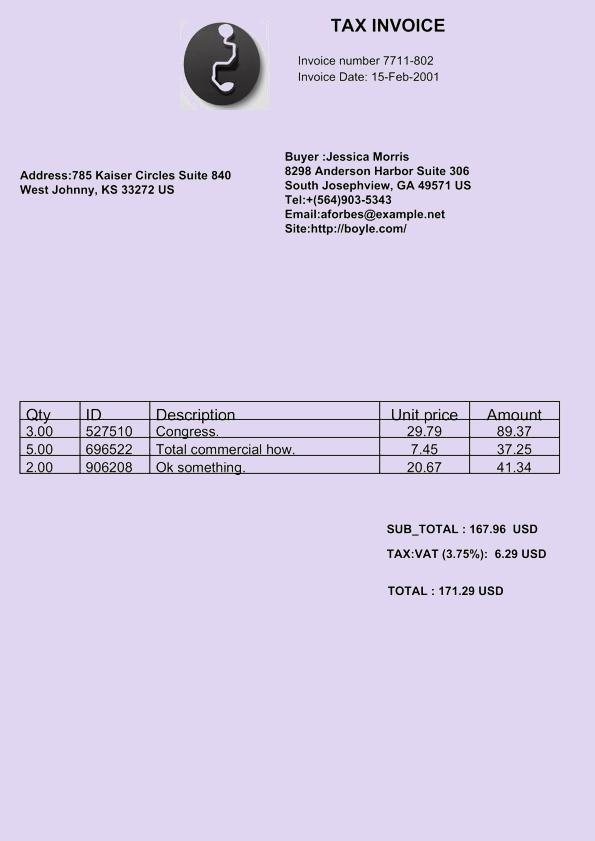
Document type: Invoice